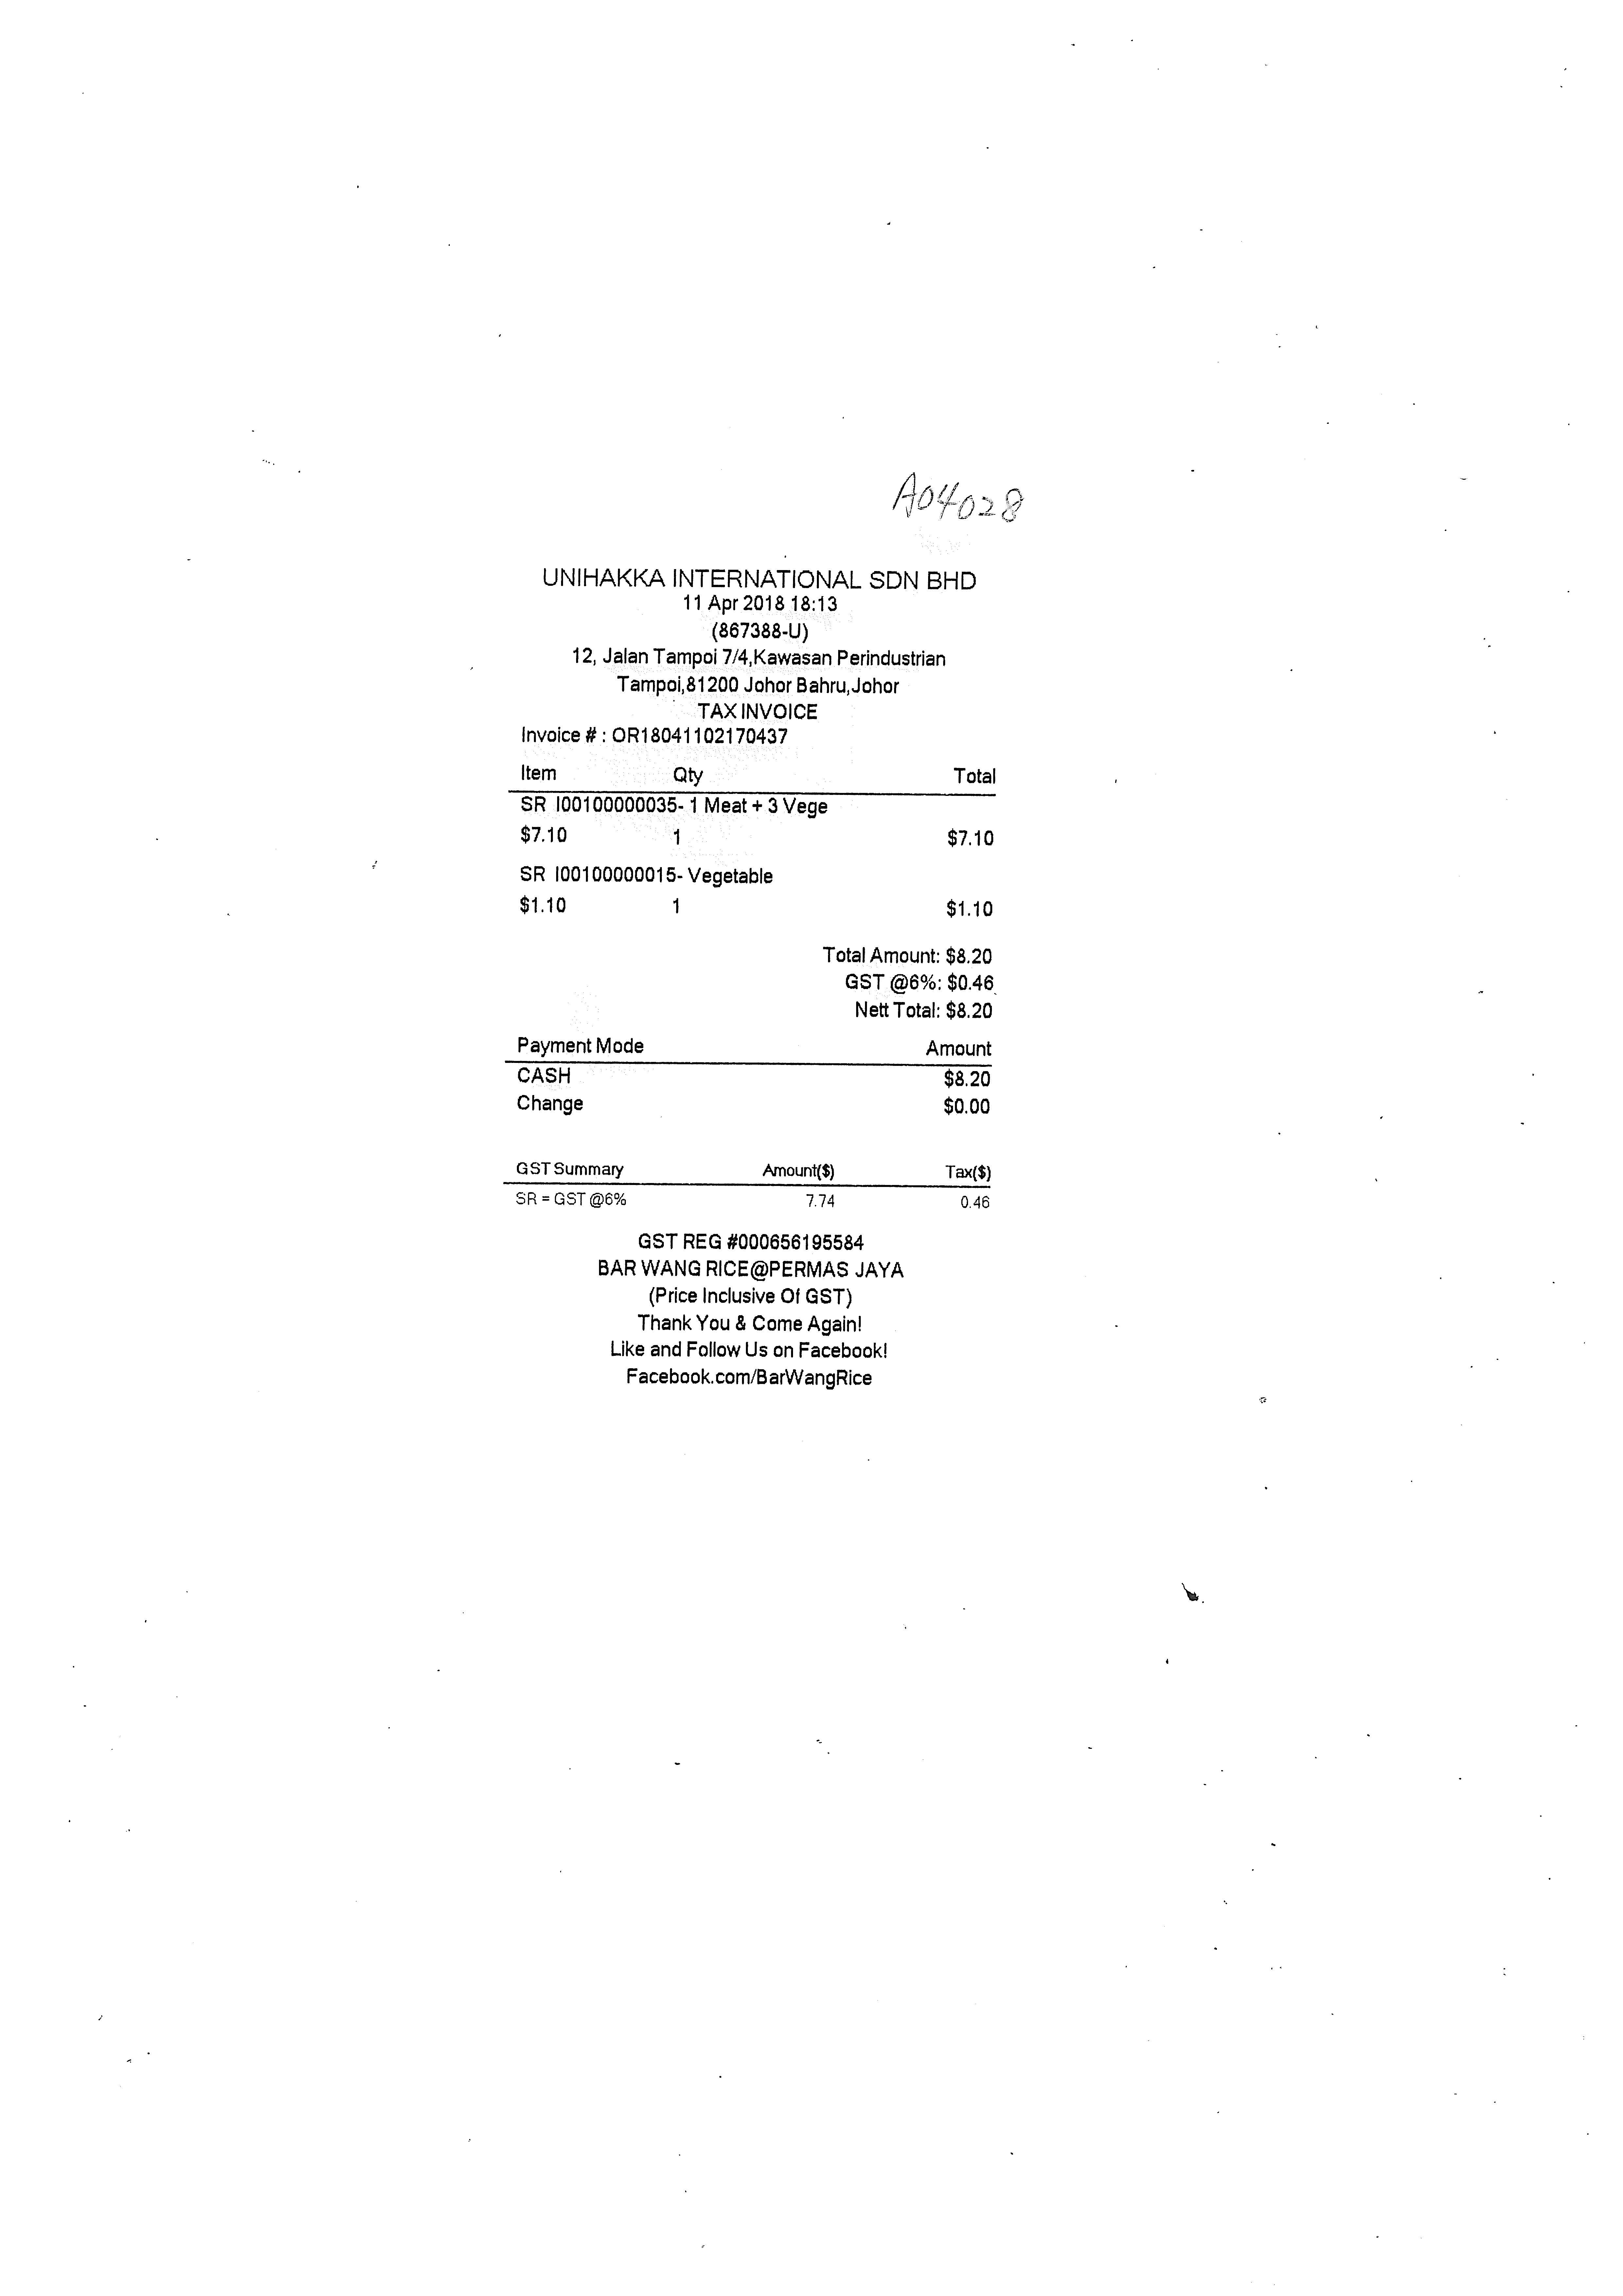
UNIHAKKA INTERNATIONAL SDN BHD
11 APR 2018 18:13
(867388-U)
12, JALAN TAMPOI 7/4,KAWASAN PERINDUSTRIAN
TAMPOI,81200 JOHOR BAHRU,JOHOR
TAX INVOICE
INVOICE # : OR18041102170437
ITEM
QTY
TOTAL
SR I00100000035- 1 MEAT + 3 VEGE
$7.10
1
$7.10
SR I00100000015- VEGETABLE
$1.10
1
$1.10
TOTAL AMOUNT: $8.20
GST @6%: $0.46
NETT TOTAL: $8.20
PAYMENT MODE
AMOUNT
CASH
$8.20
CHANGE
$0.00
GST SUMMARY
AMOUNT($)
TAX($)
SR = GST @6%
7.74
0.46
GST REG #000656195584
BAR WANG RICE@PERMAS JAYA
(PRICE INCLUSIVE OF GST)
THANK YOU & COME AGAIN!
LIKE AND FOLLOW US ON FACEBOOK!
FACEBOOK.COM/BARWANGRICE